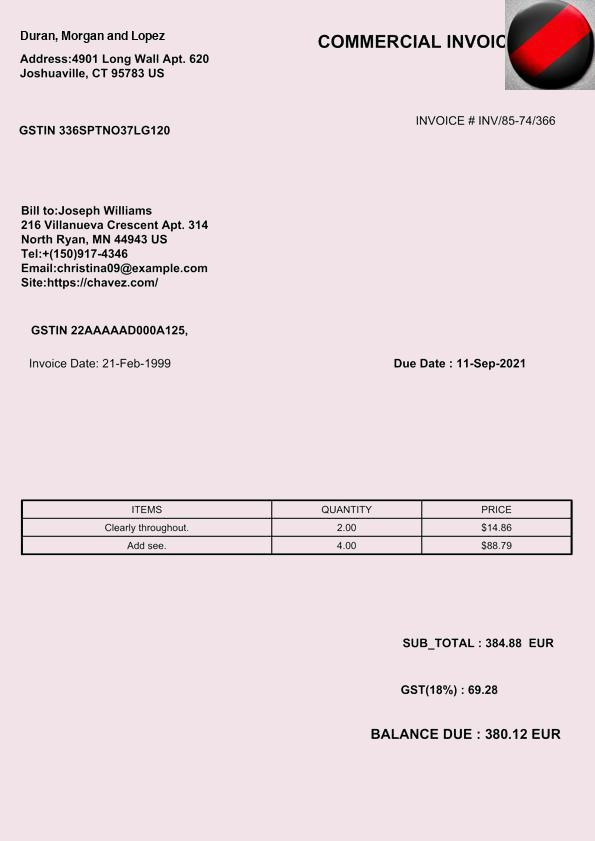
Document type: Invoice